Question: What is the property identification or parcel number listed?
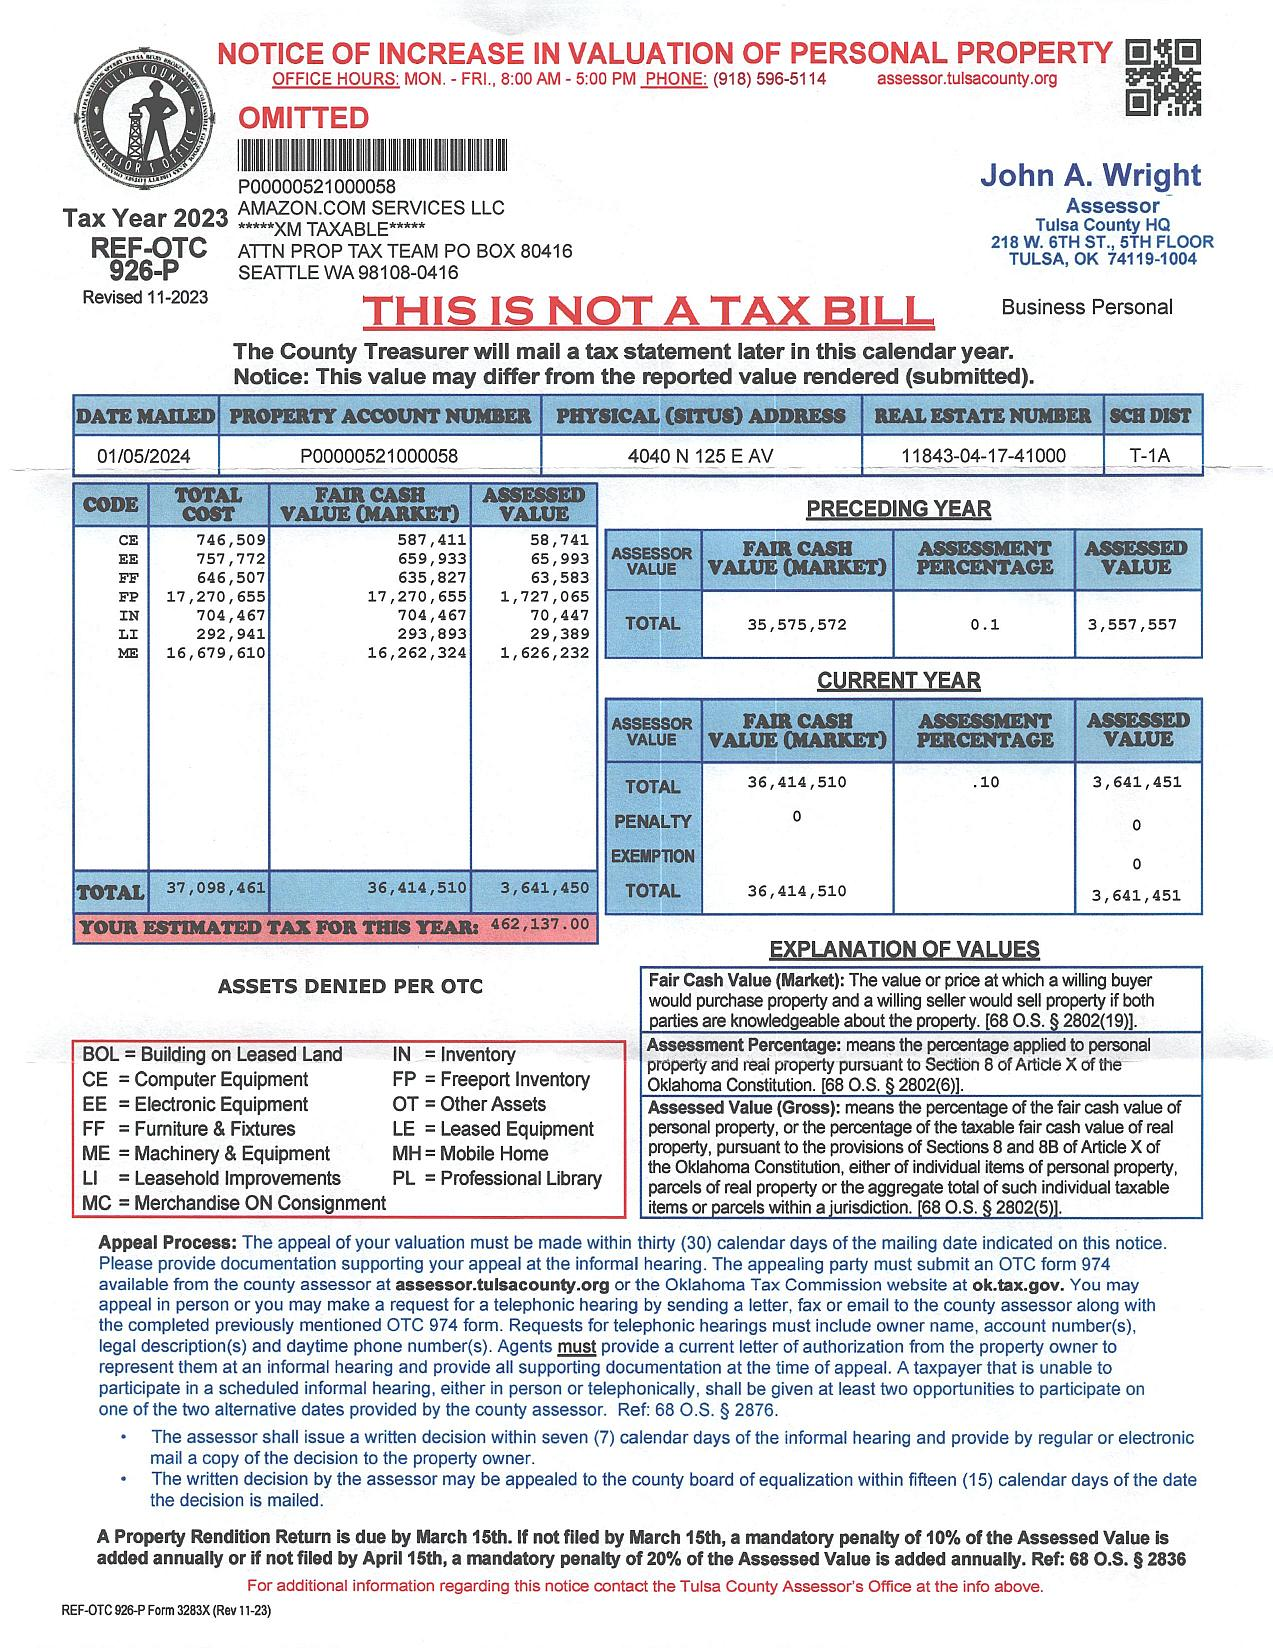
Answer: "11843-04-17-41000"